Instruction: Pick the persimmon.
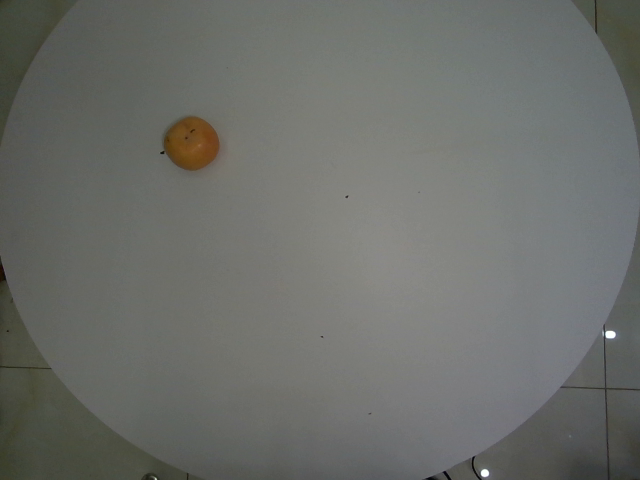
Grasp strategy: vertical